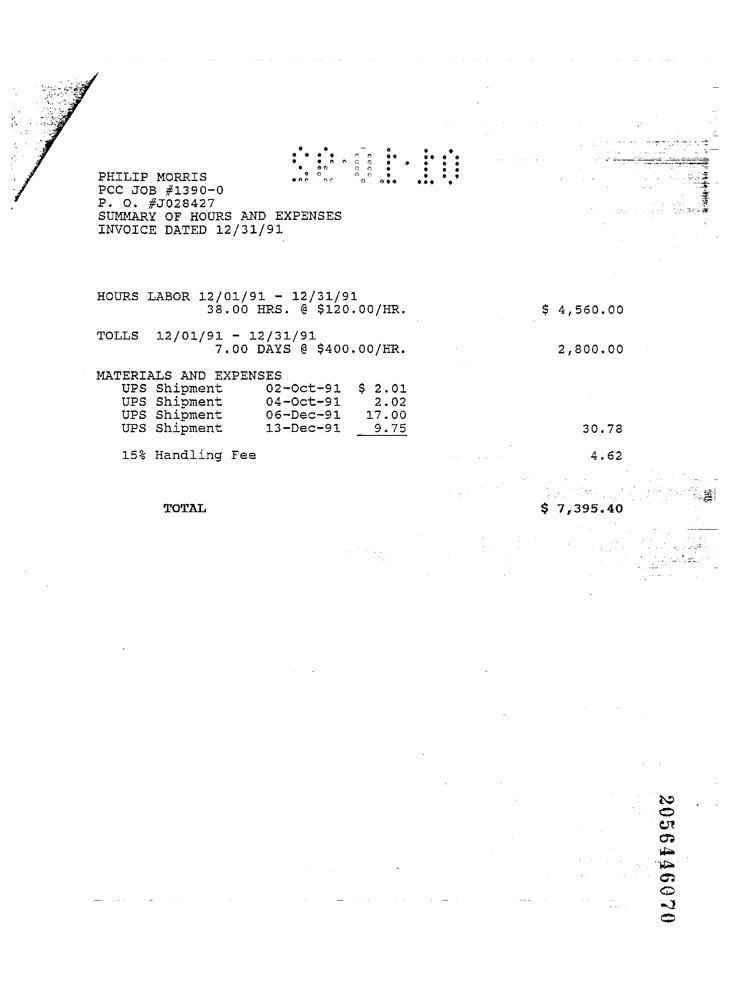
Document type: Invoice